Question: Talk about the condition:
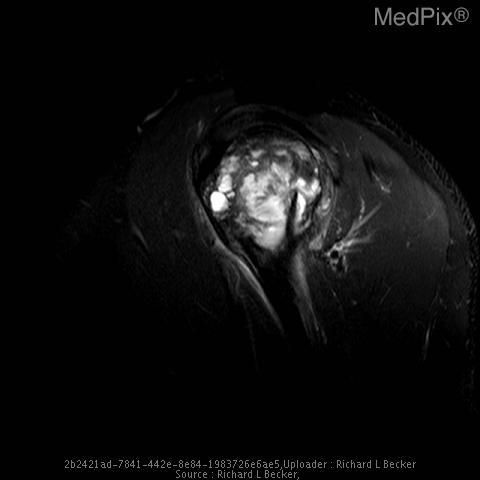
Answer: The disease is discussed as: HISTORY:  27-year-old male with a one-year history of mass of the distal right clavicle, slowly increasing in size.  The patient has tenderness with activity and at rest.

FINDINGS:  Plain films:  Bilateral shoulder and acromioclavicular joints are remarkable for a geographic expansile lytic lesion of the distal right clavicle, with with intact cortex, no matrix formation, and no obvious soft tissue mass.

MRI: There is a destructive, lytic, expansile mass lesion of the distal right clavicle extending into the acromioclavicular joint, with associated soft tissue mass.  The expansile component is seen at its superior aspect, and the inferior distal clavicular cortex is intact.  There are multiple lobulations to this mass, with both high and low intralesional signal intensity components on the T2-weighted images, suggestive of intralesional
necrosis and/or hemorrhage.  Patchy enhancement is seen within the lesion and in the soft tissues surrounding it following the intravenous administration of gadolinium.  Edematous changes of the adjacent and surrounding soft tissues are present.

DIFFERENTIAL DIAGNOSIS: Giant cell tumor, Ewings Sarcoma, lymphoma,  and osteosarcoma. In an older patient metastisis and multiple myeloma should also be considered.

DIAGNOSIS: Giant Cell Tumor.

Giant cell tumor is a frequent benign osseous neoplasm seen in young adults; it has
a predilection for the end of the long bones, more often around the knee. In the foot and ankle region, it is seen more often in the distal tibia, talus, and calcaneus. A multicentric propensity has been seen in these locations.

Radiographically, giant cell tumors are well-circumscribed, expansile, lytic, geographical lesions without rims of sclerosis, and they extend to the subchondral bone. On MRI, they demonstrate expansile contours, often with a rim of low signal intensity, which does not correlate with a rim of sclerosis on plain films. Internally, these tumors often demonstrate heterogeneous signal intensity as a result of the repeated episodes of internal hemorrhage and the formation of cysts and internal septations. Internal hemorrhage may lead to the presence of fluid-fluid levels, simulating an ABC. Sometimes, a giant cell tumor with ABC transformation can be found. MRI can be used to evaluate the articular and soft tissue extension of the tumor